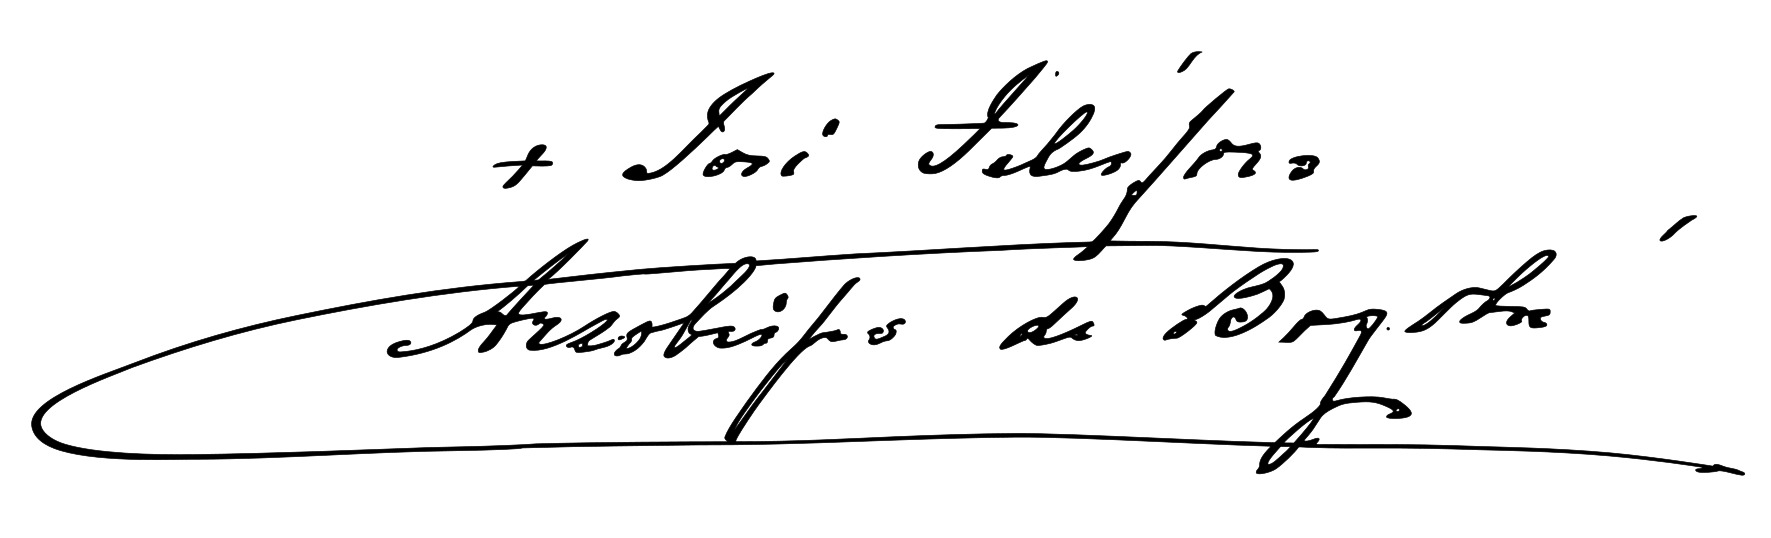
Signature of: josé telésforo paúl